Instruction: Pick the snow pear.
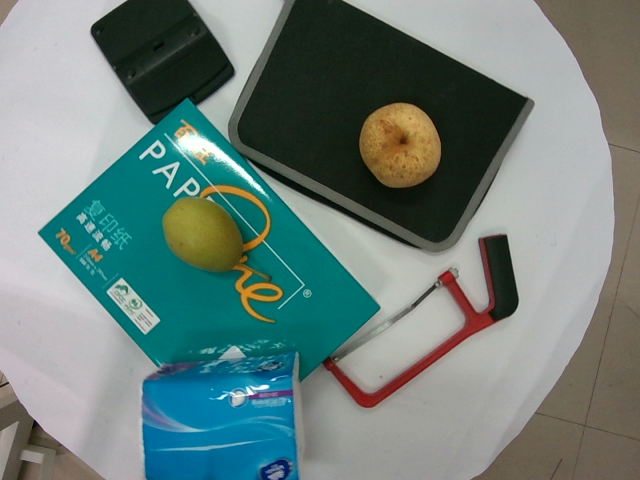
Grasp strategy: vertical